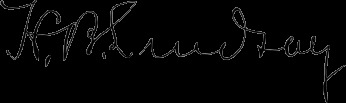
Signature of: hugh b lindsay